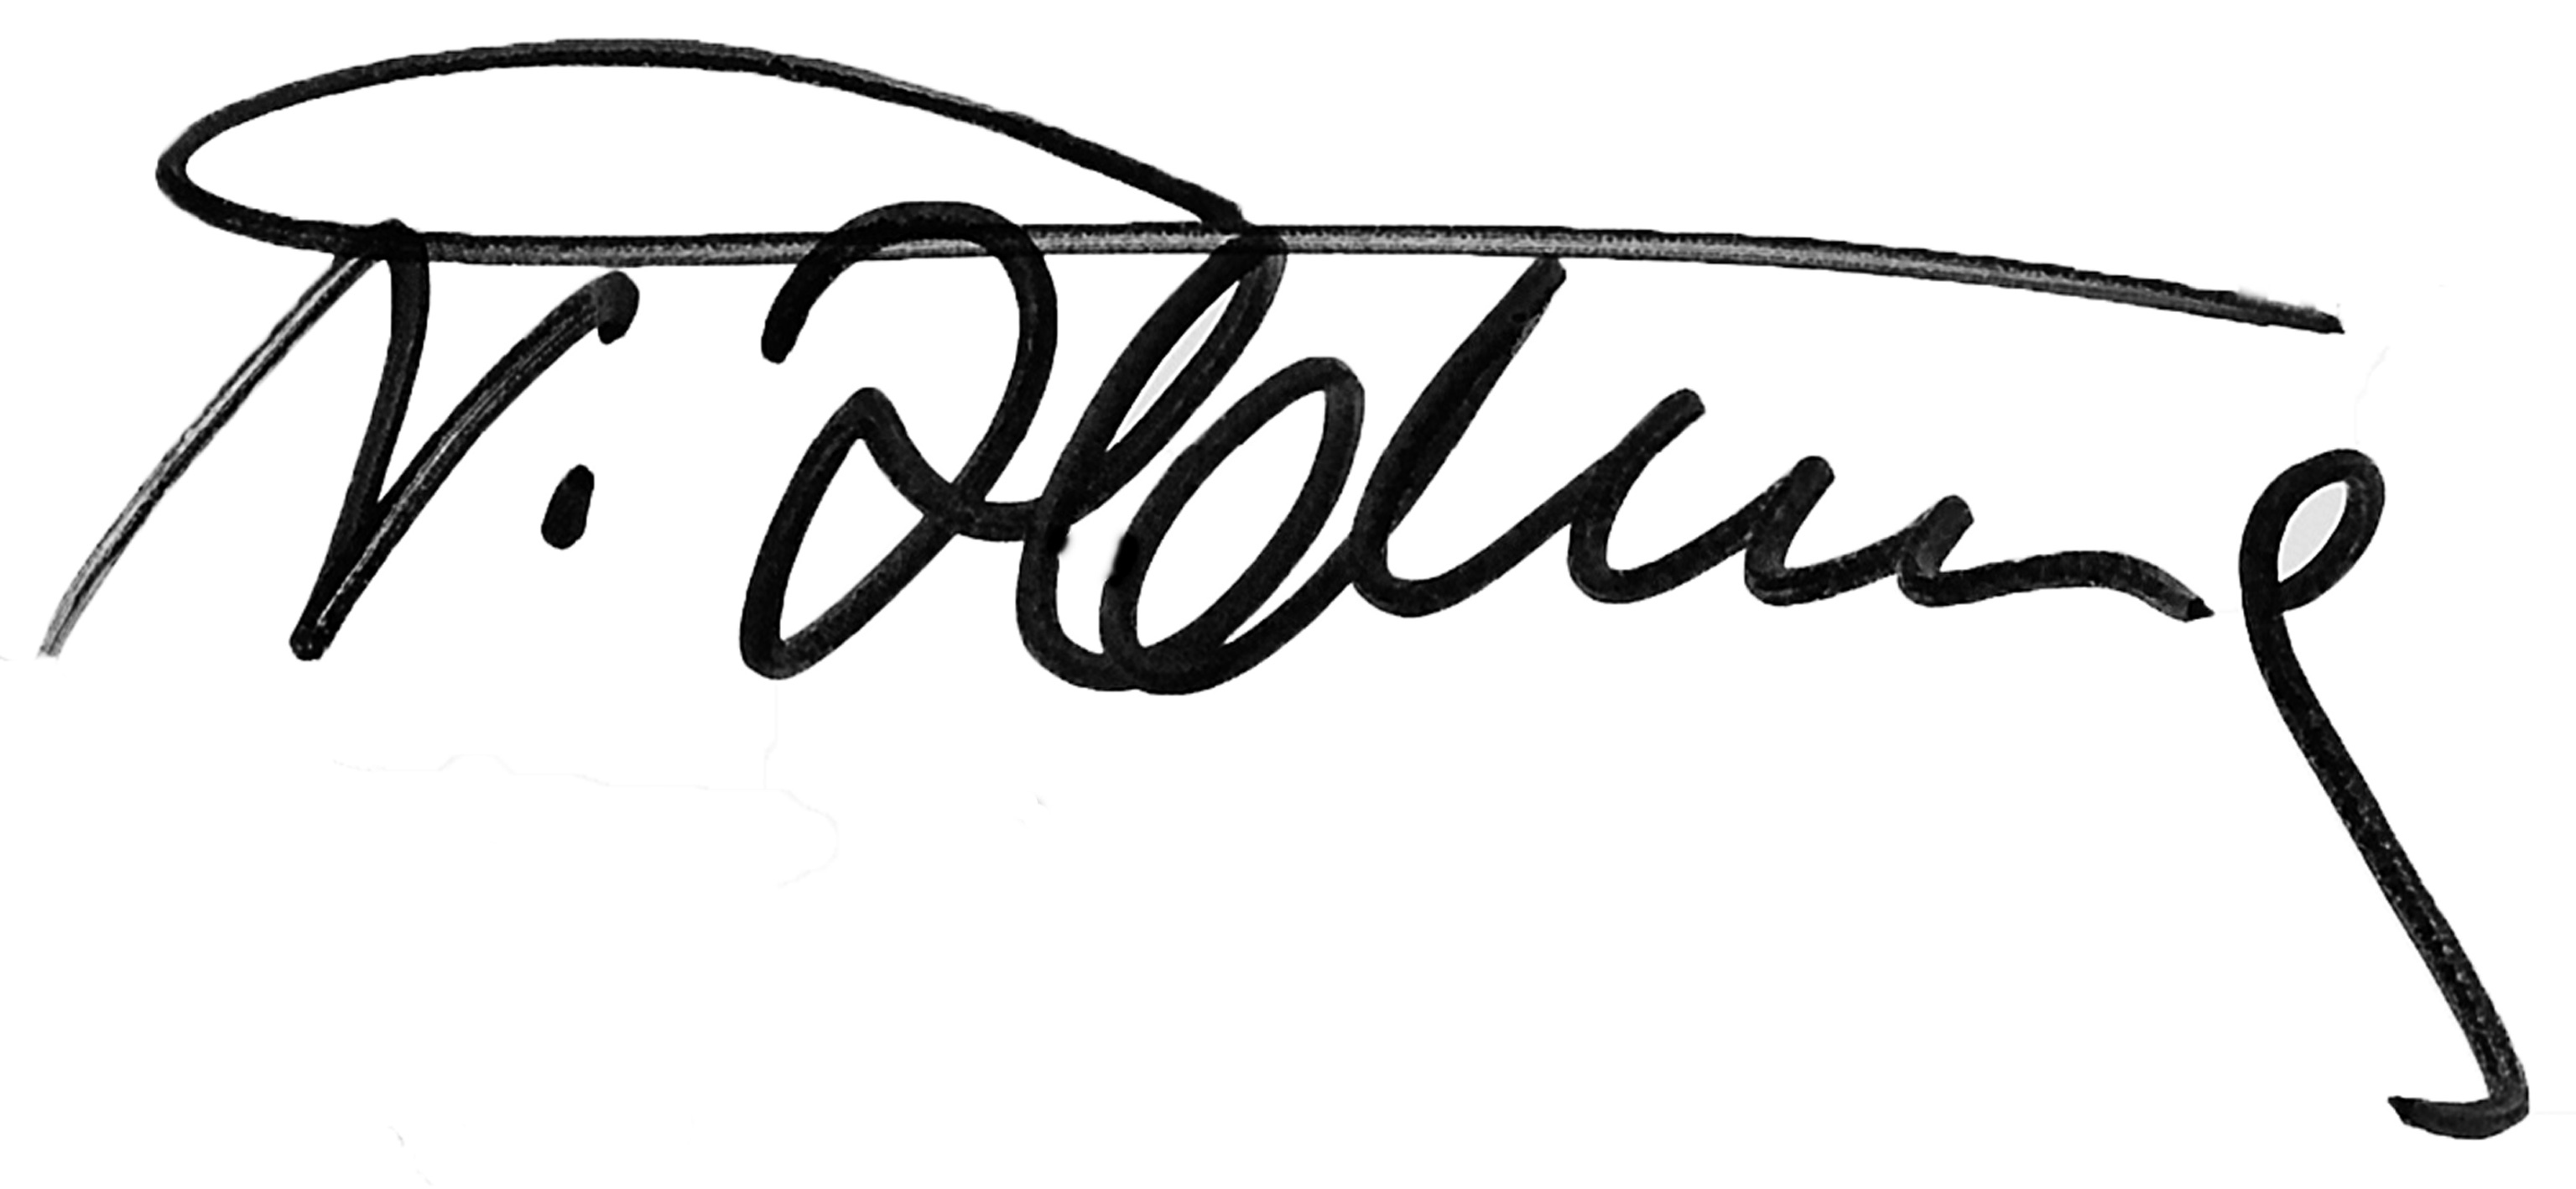
Signature of: volker hartung